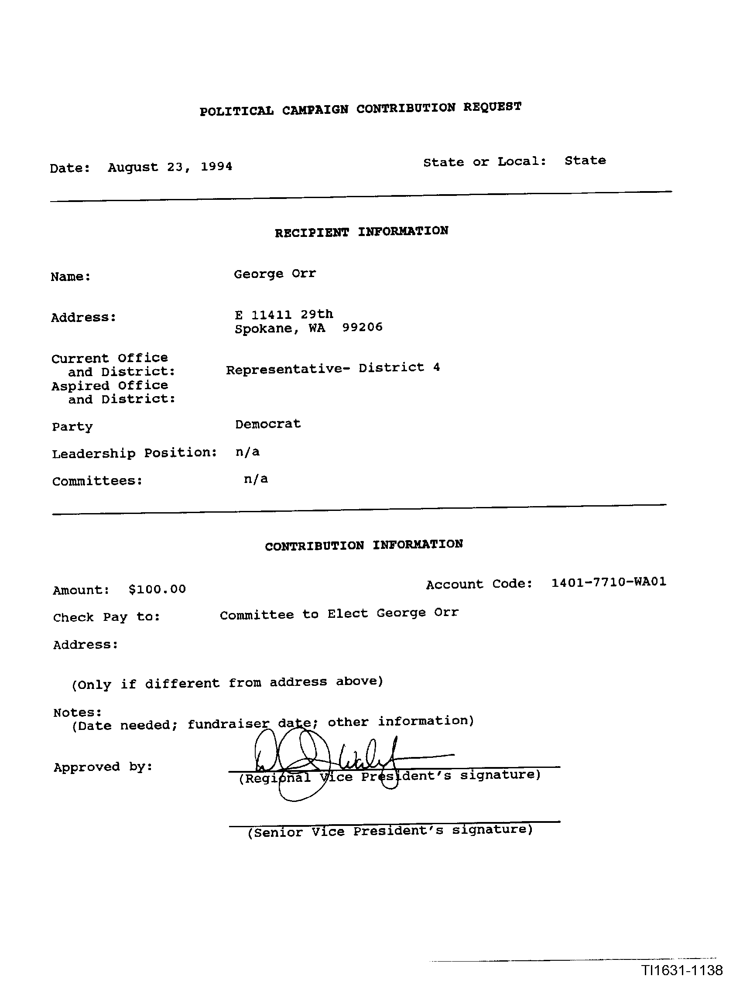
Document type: Invoice